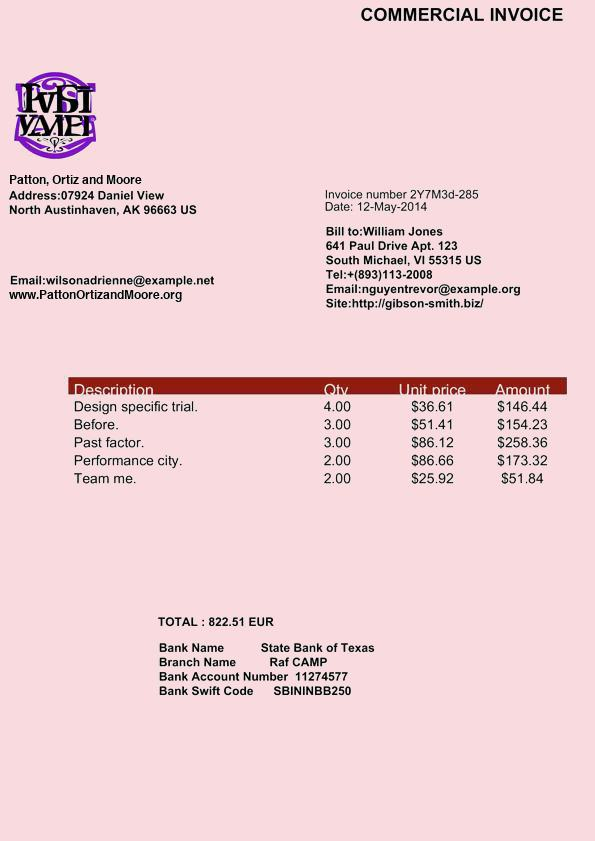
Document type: Invoice